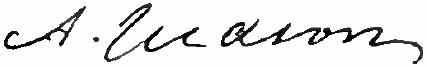
Signature of: adoniram judson